Question: What could the diagnosis suggest?
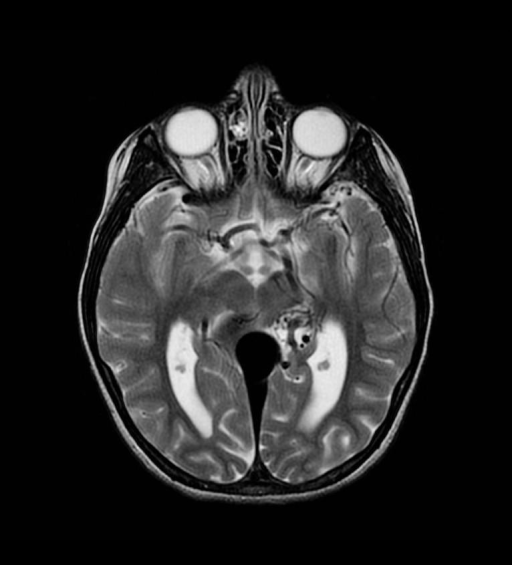
Answer: The possible diagnosis includes Without the provided history, this radiographic finding is concerning for aspiration of contrast or other radio-opaque material..